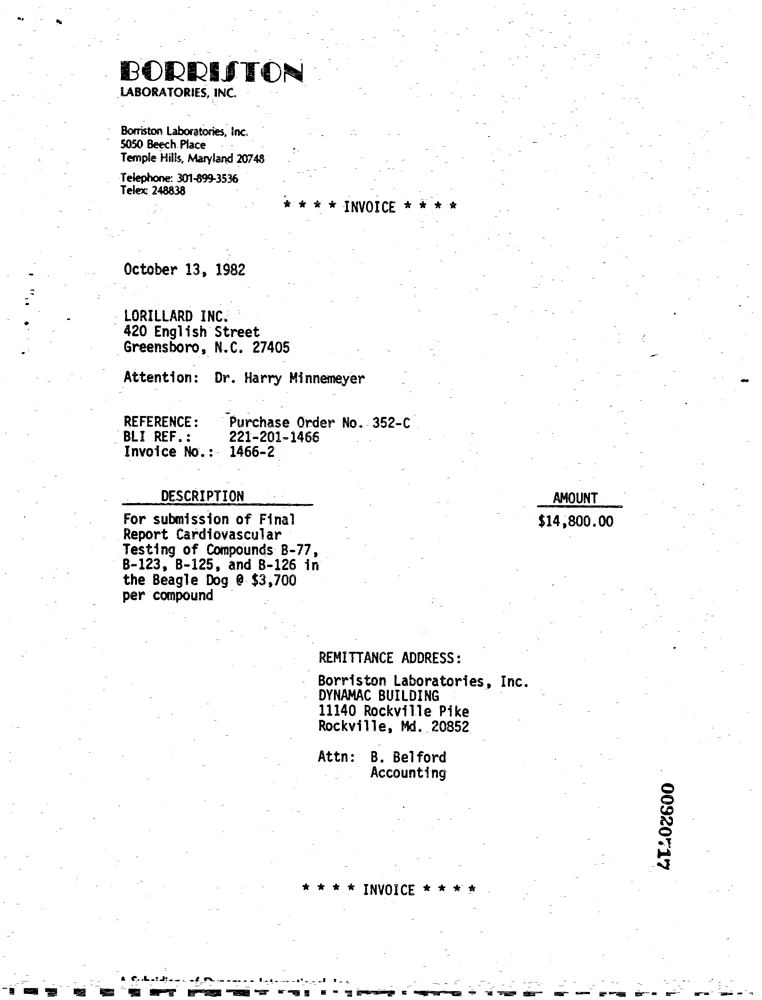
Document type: Invoice